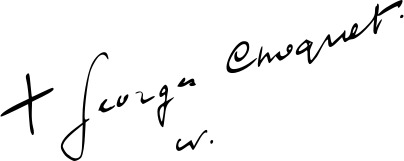
Signature of: georges eugène emile choquet